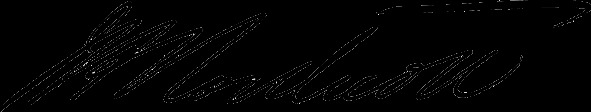
Signature of: william northcott